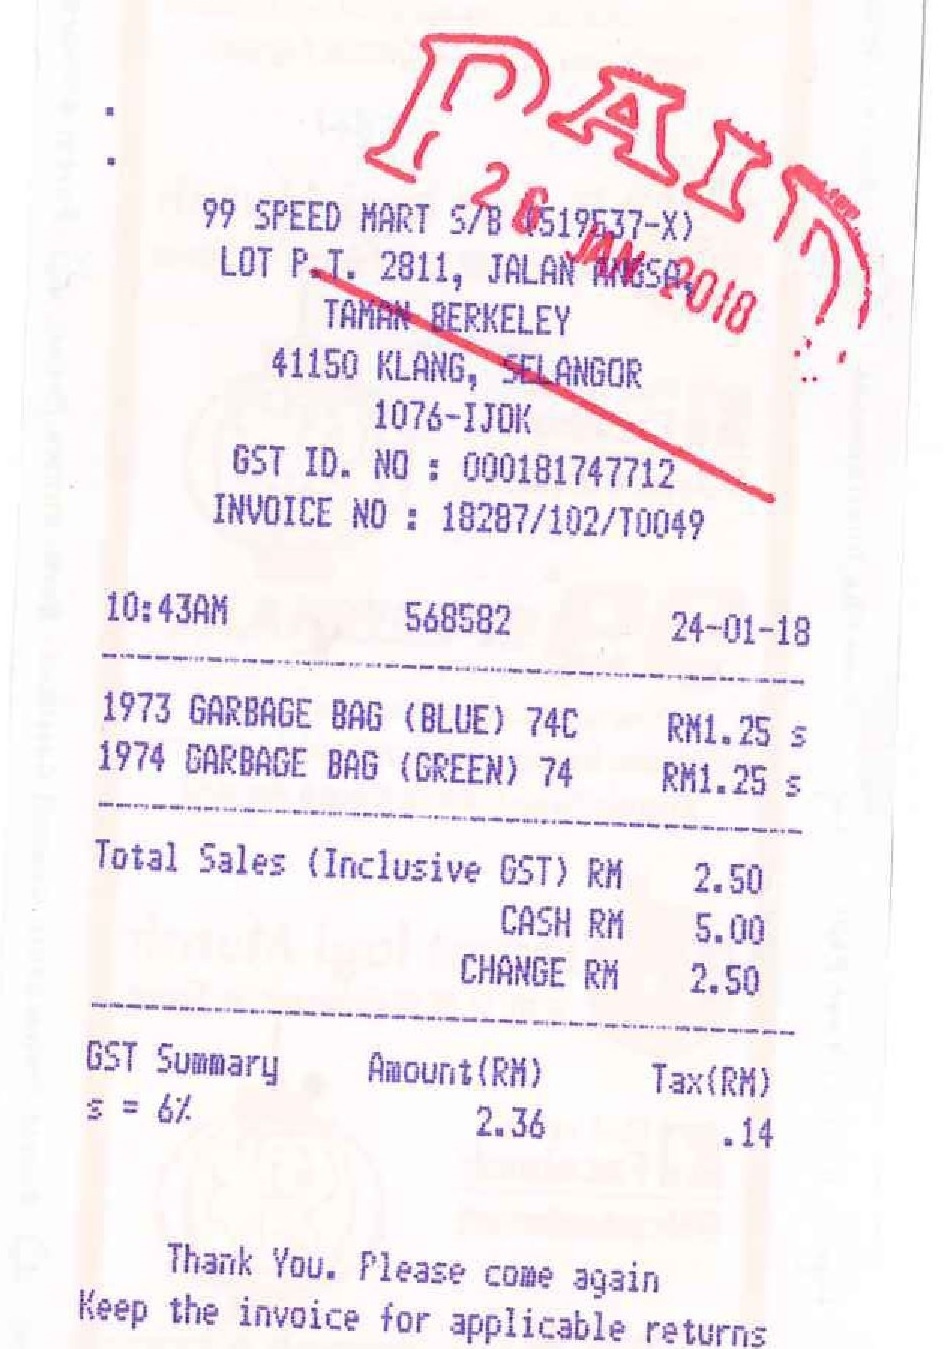
99 SPEED MART S/B (519537-X)
LOT P.T. 2811, JALAN ANGSA,
TAMAN BERKELEY
41150 KLANG, SELANGOR
1076-IJOK
GST ID. NO : 000181747712
INVOICE NO : 18287/102/T0049
10:43AM
568582
24-01-18
1973 GARBAGE BAG (BLUE) 74C
RM1.25 S
THANK YOU. PLEASE COME AGAIN
1974 GARBAGE BAG (GREEN) 74
RM1.25 S
KEEP THE INVOICE FOR APPLICABLE RETURNS
TOTAL SALES (INCLUSIVE GST) RM
2.50
CASH RM
5.00
CHANGE RM
2.50
GST SUMMARY
AMOUNT(RM)
TAX(RM)
S = 6%
2.36
.14